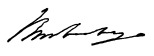
Signature of: umberto i of italy